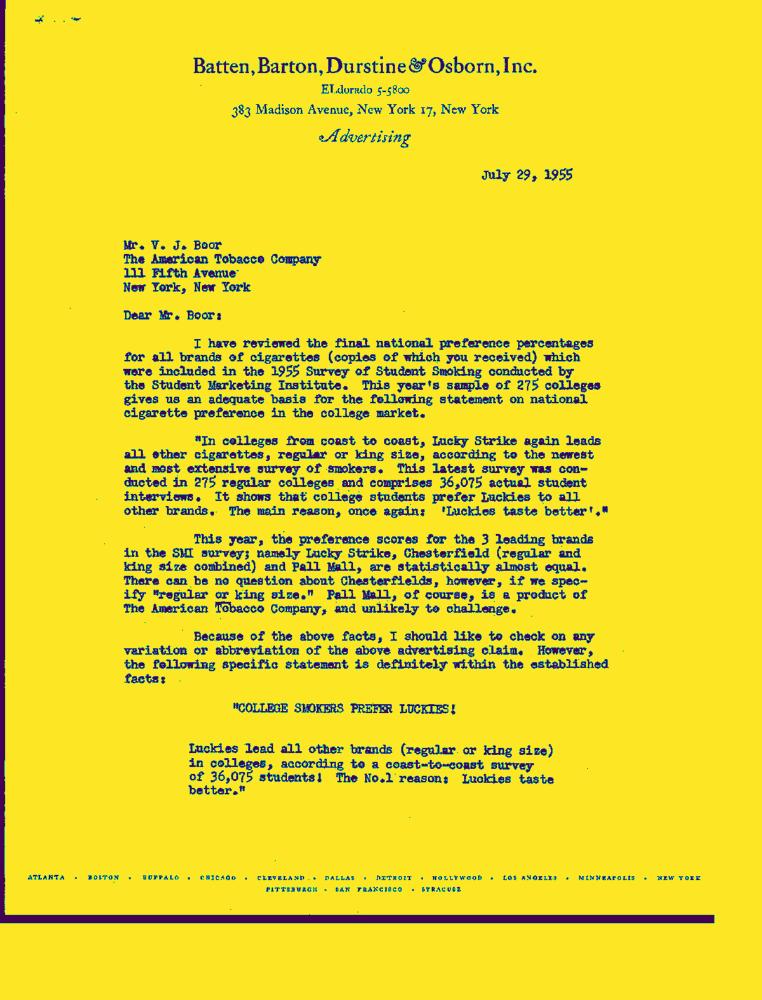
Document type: Letter-Doc